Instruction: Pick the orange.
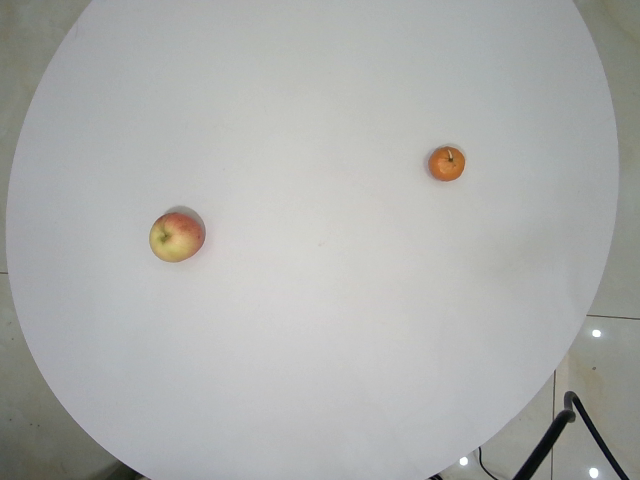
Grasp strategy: vertical